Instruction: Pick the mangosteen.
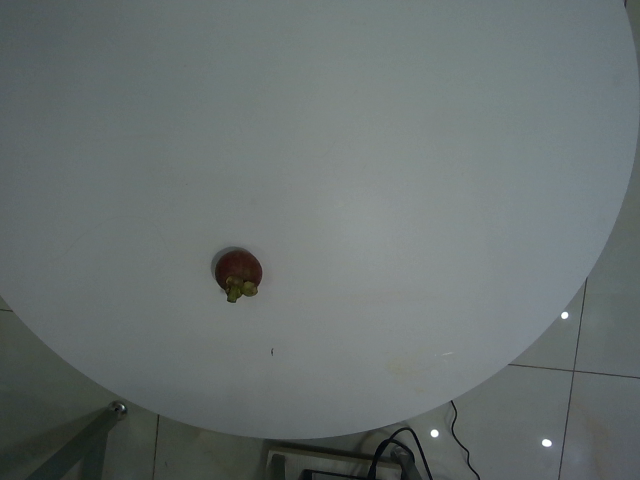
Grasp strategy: vertical